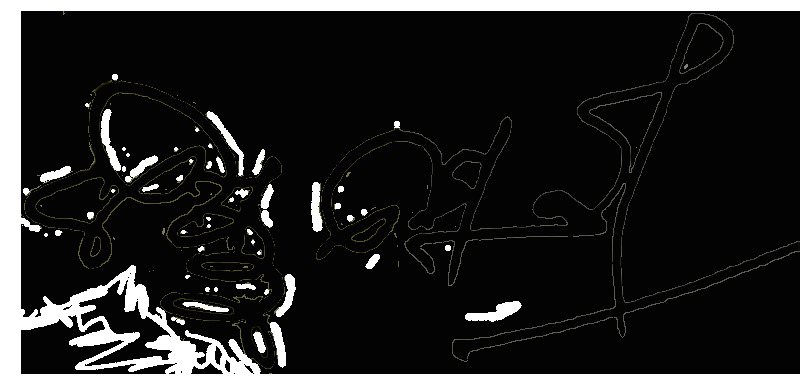
Signature of: bishnu sethi